Question: What are the imaging findings?
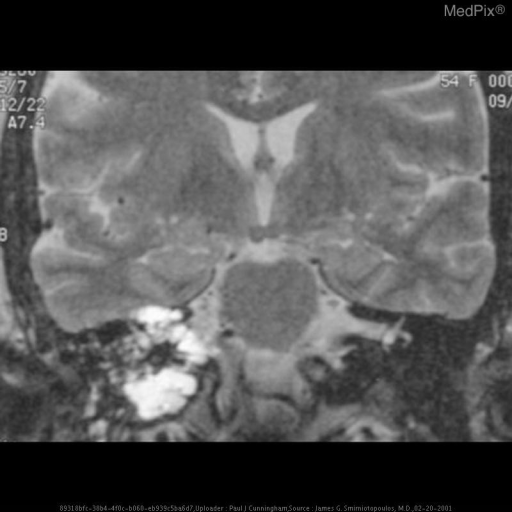
Answer: The imaging shows "Bipolar" mass involving the petrous bone and posterior fossa
Destructive petrous (temporal bone) mass
- posteromedial, near vestibular aqueduct
- extends to middle ear
- erosion includes right sigmoid area

- heterogeneous mixed cystic and solid
- hyperintense on  both T1W and T2W
- proteinaceous and/or hemorrhagic fluid MR images demonstrate an irregular multilobulated and heterogeneous (partially cystic and partially solid) mass involving the petrous portion of the temporal bone.  On the T1-weighted images, the mass has high signal intensity.  On the T2-weighted images, there are curvilinear serpentine hypointensities, suggestive of vessels, hemosiderin deposition, or calcification.    Some of the right petrous mastoid air cells are fluid filled..